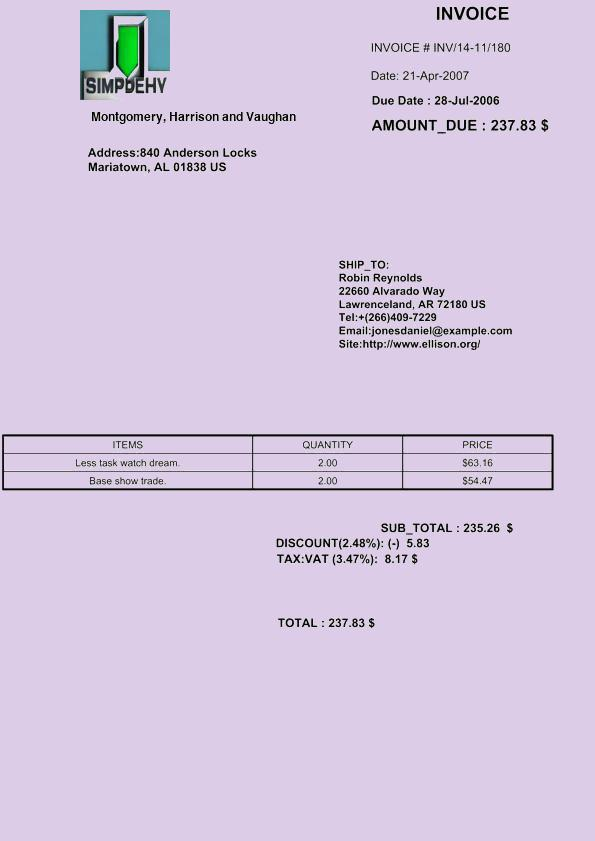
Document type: Invoice